Question: What is the main concern?
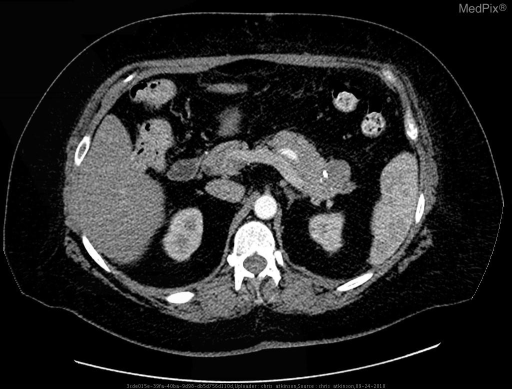
Answer: The findings suggest On CT imaging an incidental 3.6cm mass was seen in the tail of the pancreas.  Follow up contrast enhanced CT demonstrated a macrocystic mass in the tail of the pancreas with a coarse calcification.  No pancreatic ductal dilation was seen.. contrast enhanced CT shows 3.6cm cystic lesion in tail of pancreas with septal calcification.. The patient might have a history of A 57 yo F with recent gastric bypass surgery developed shortness of breath and tachycardia several days after surgery..